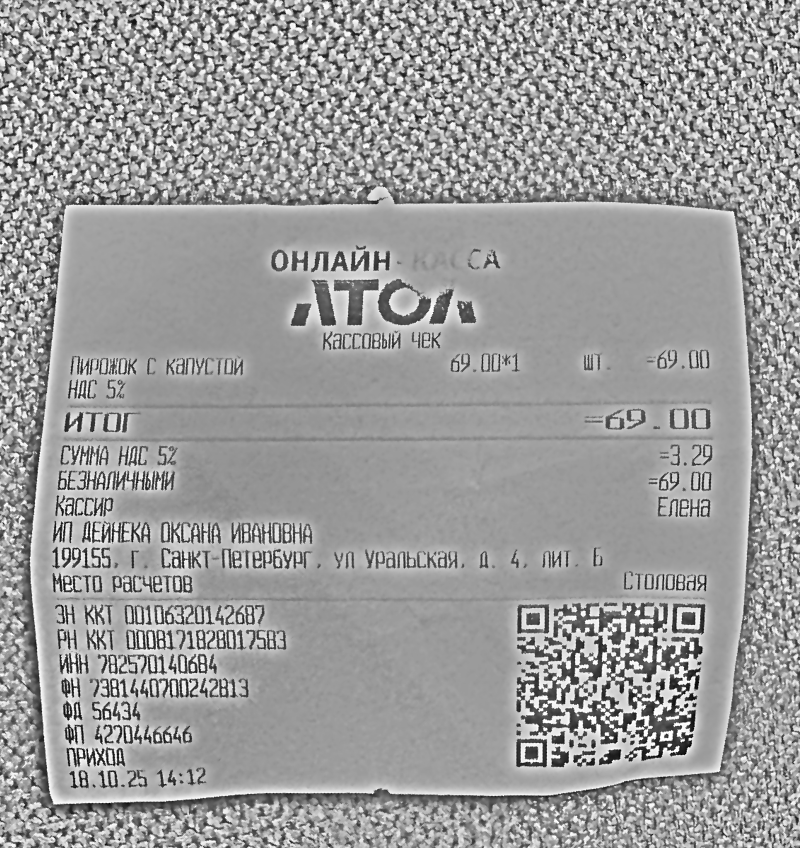
Продавец: ИП ДЕЙНЕКА ОКСАНА ИВАНОВНА
ИНН: 782570140684
Дата: 18.10.25 14:12
Товары: Пирожок с капустой
Количество: 1
Цена: 69.00
Сумма: 69.00
Итого: 69.00